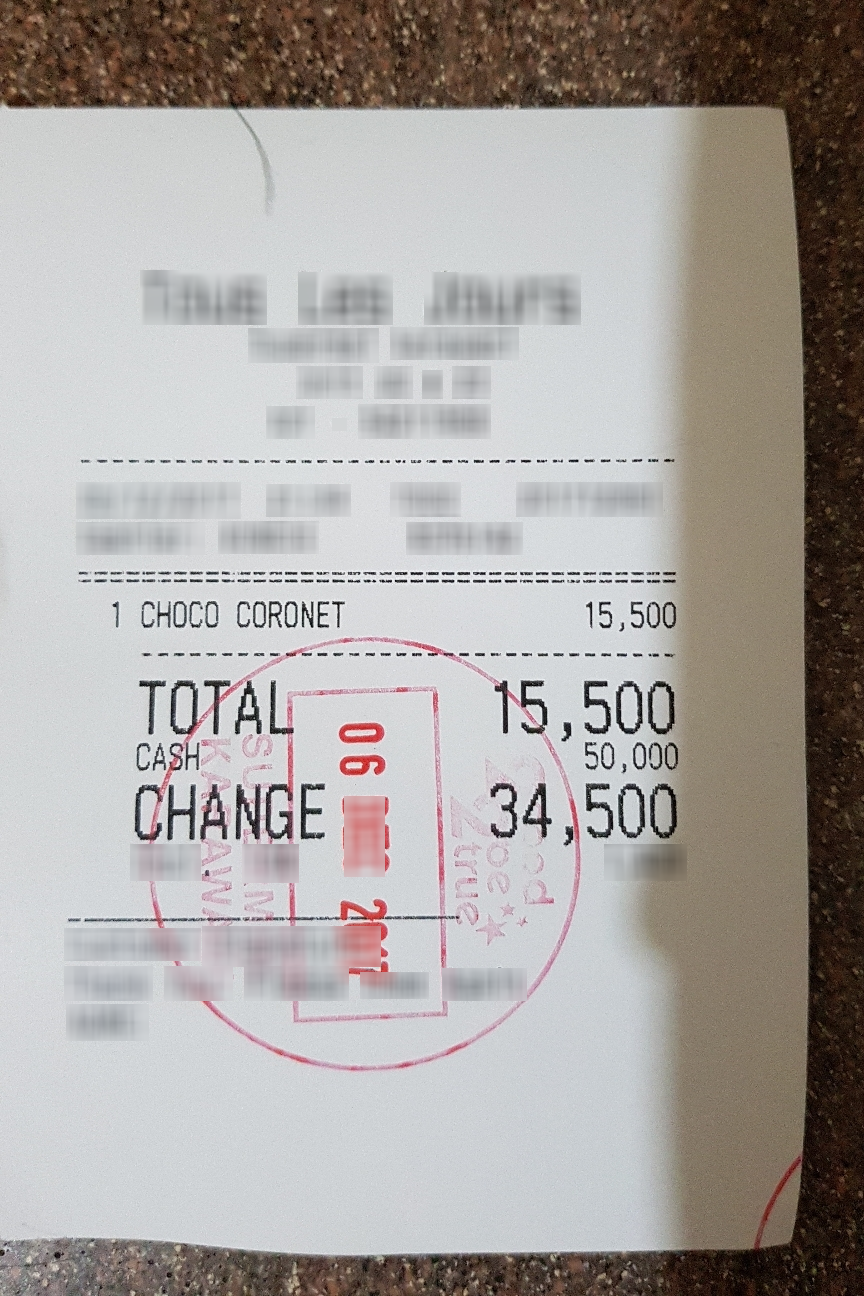
Number of items: 3
Total: 15,500
OCR text regions:
text: 1
text: CHOCO
text: CORONET
text: 15,500
text: TOTAL
text: 15,500
text: CASH
text: 50,000
text: CHANGE
text: 34,500